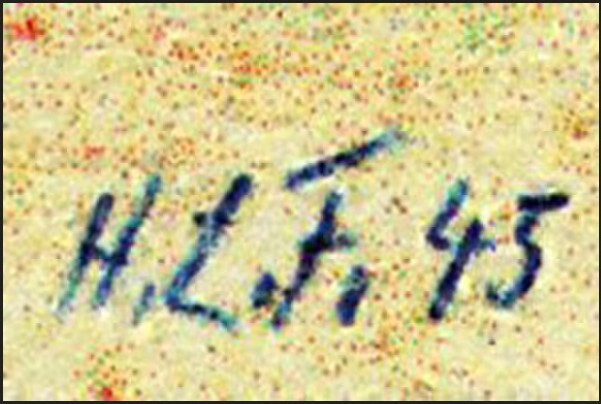
Signature of: hans ludwig fischer nienburg